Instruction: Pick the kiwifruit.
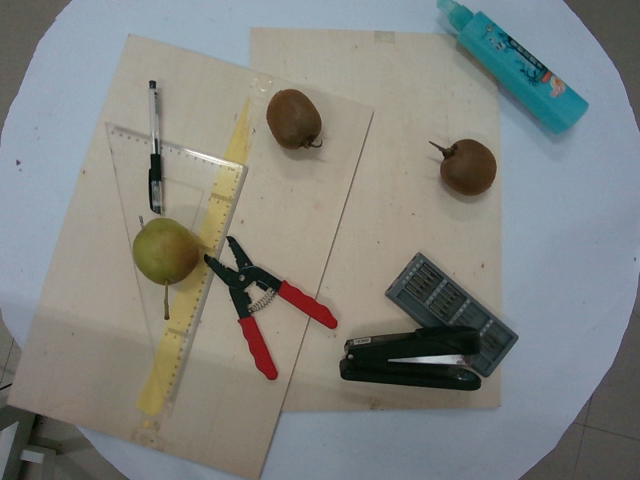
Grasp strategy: vertical